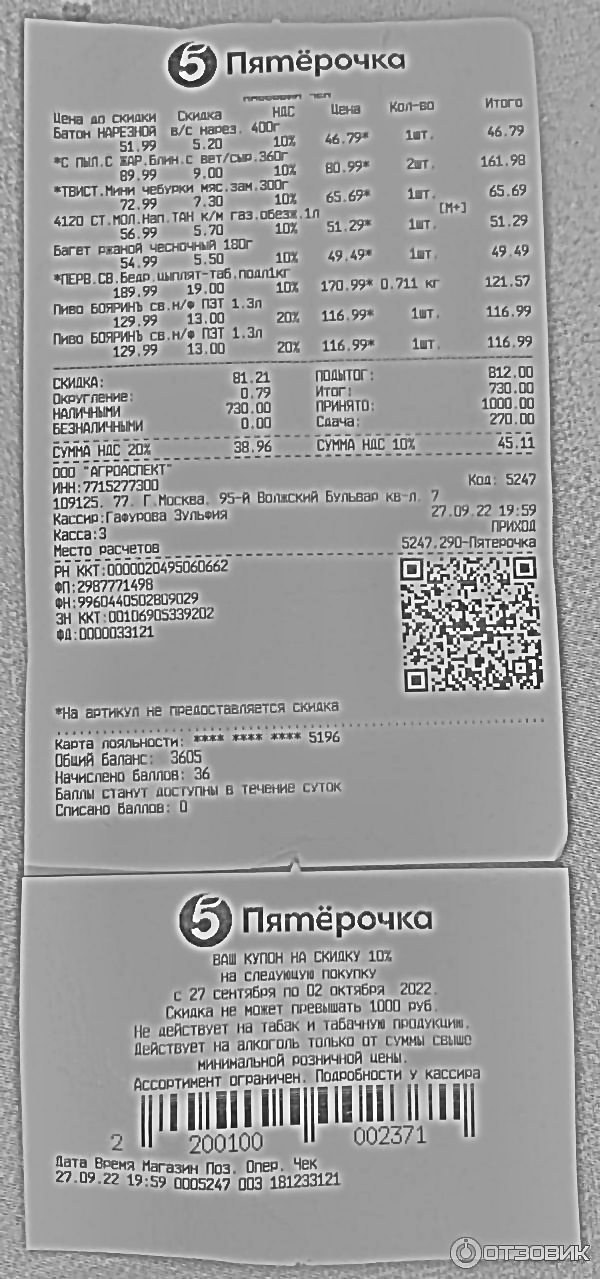
Продавец: Пятёрочка
Дата: 27.09.22
Товары: Батюк Настя; сп. пч. с бар. Бич. с вет. сыр.; ТВИСТ. Мин. чейурки мяс. зам.; 4120 ст. Мол. Нац. ТАН К/М газ. обезв.; Багет разной чесн. начин; ПЕРВ. СВ. Беад. шпагат-таб. подп.; Пиво Борзина св. Ч/Ф ПЗТ 1.3л
Количество: 1.000; 2.000; 1.000; 1.000; 1.000; 0.711; 2.000
Цена: 46.79; 80.99; 65.69; 51.29; 49.49; 170.99; 116.99
Сумма: 46.79; 161.98; 65.69; 51.29; 49.49; 121.57; 233.98
Итого: 730.00